Question: How is the history relevant to the case?
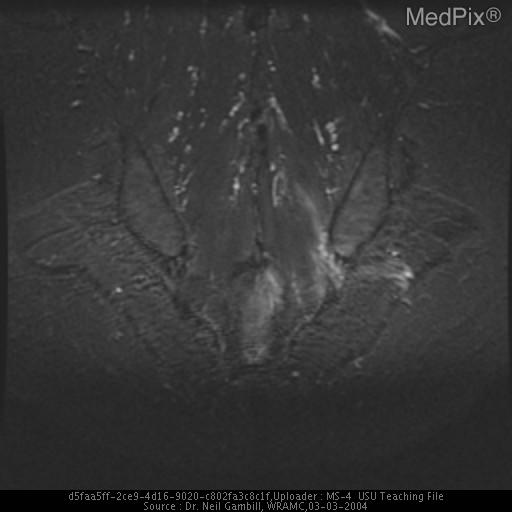
Answer: The patient's history of 45 y/o white male initially presented with five week hx of left buttock burning pain and numbness extending into lower thigh.  Initially treated with NSAIDS and physical therapy, symptoms continued to worsen.  Presented to WRAMC with numbness and tingling extending into left testicle and penis.  Patient denies bowel or bladder incontinence, weight loss, or other constitutional symptoms.  Denies any numbness, pain, or abnormal sensations on right side.
PMHx: HTN, hyperlipidemia
PSHx: remote tonsillectomy/ bilateral herniorrhaphy
MEDS: Ramipril 5 mg PO qd, HCTZ 12.5 mg PO qd, Amitryptyline 25 mg PO qd, Zocor 10 mg PO qd is key in understanding the case.